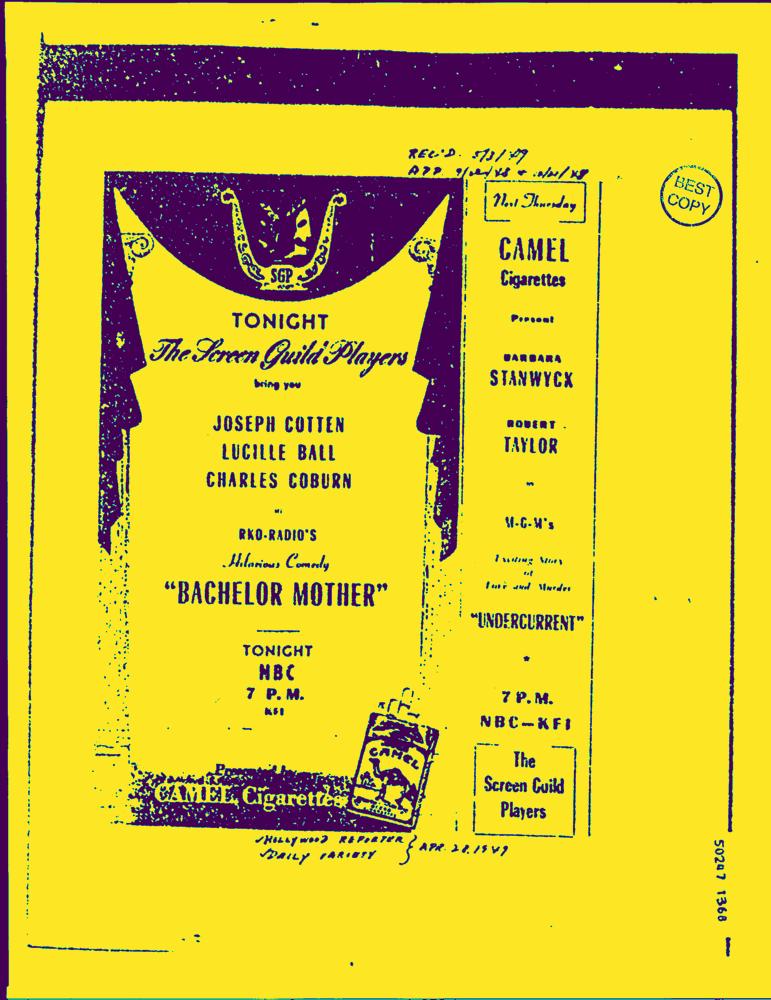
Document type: AD